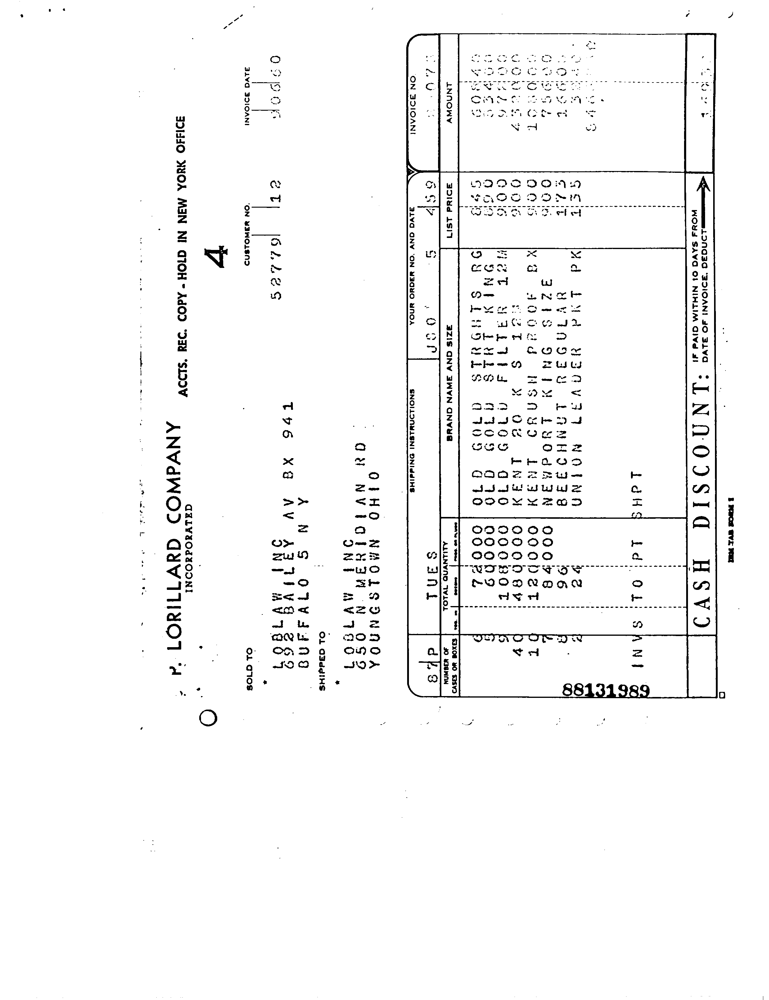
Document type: Invoice